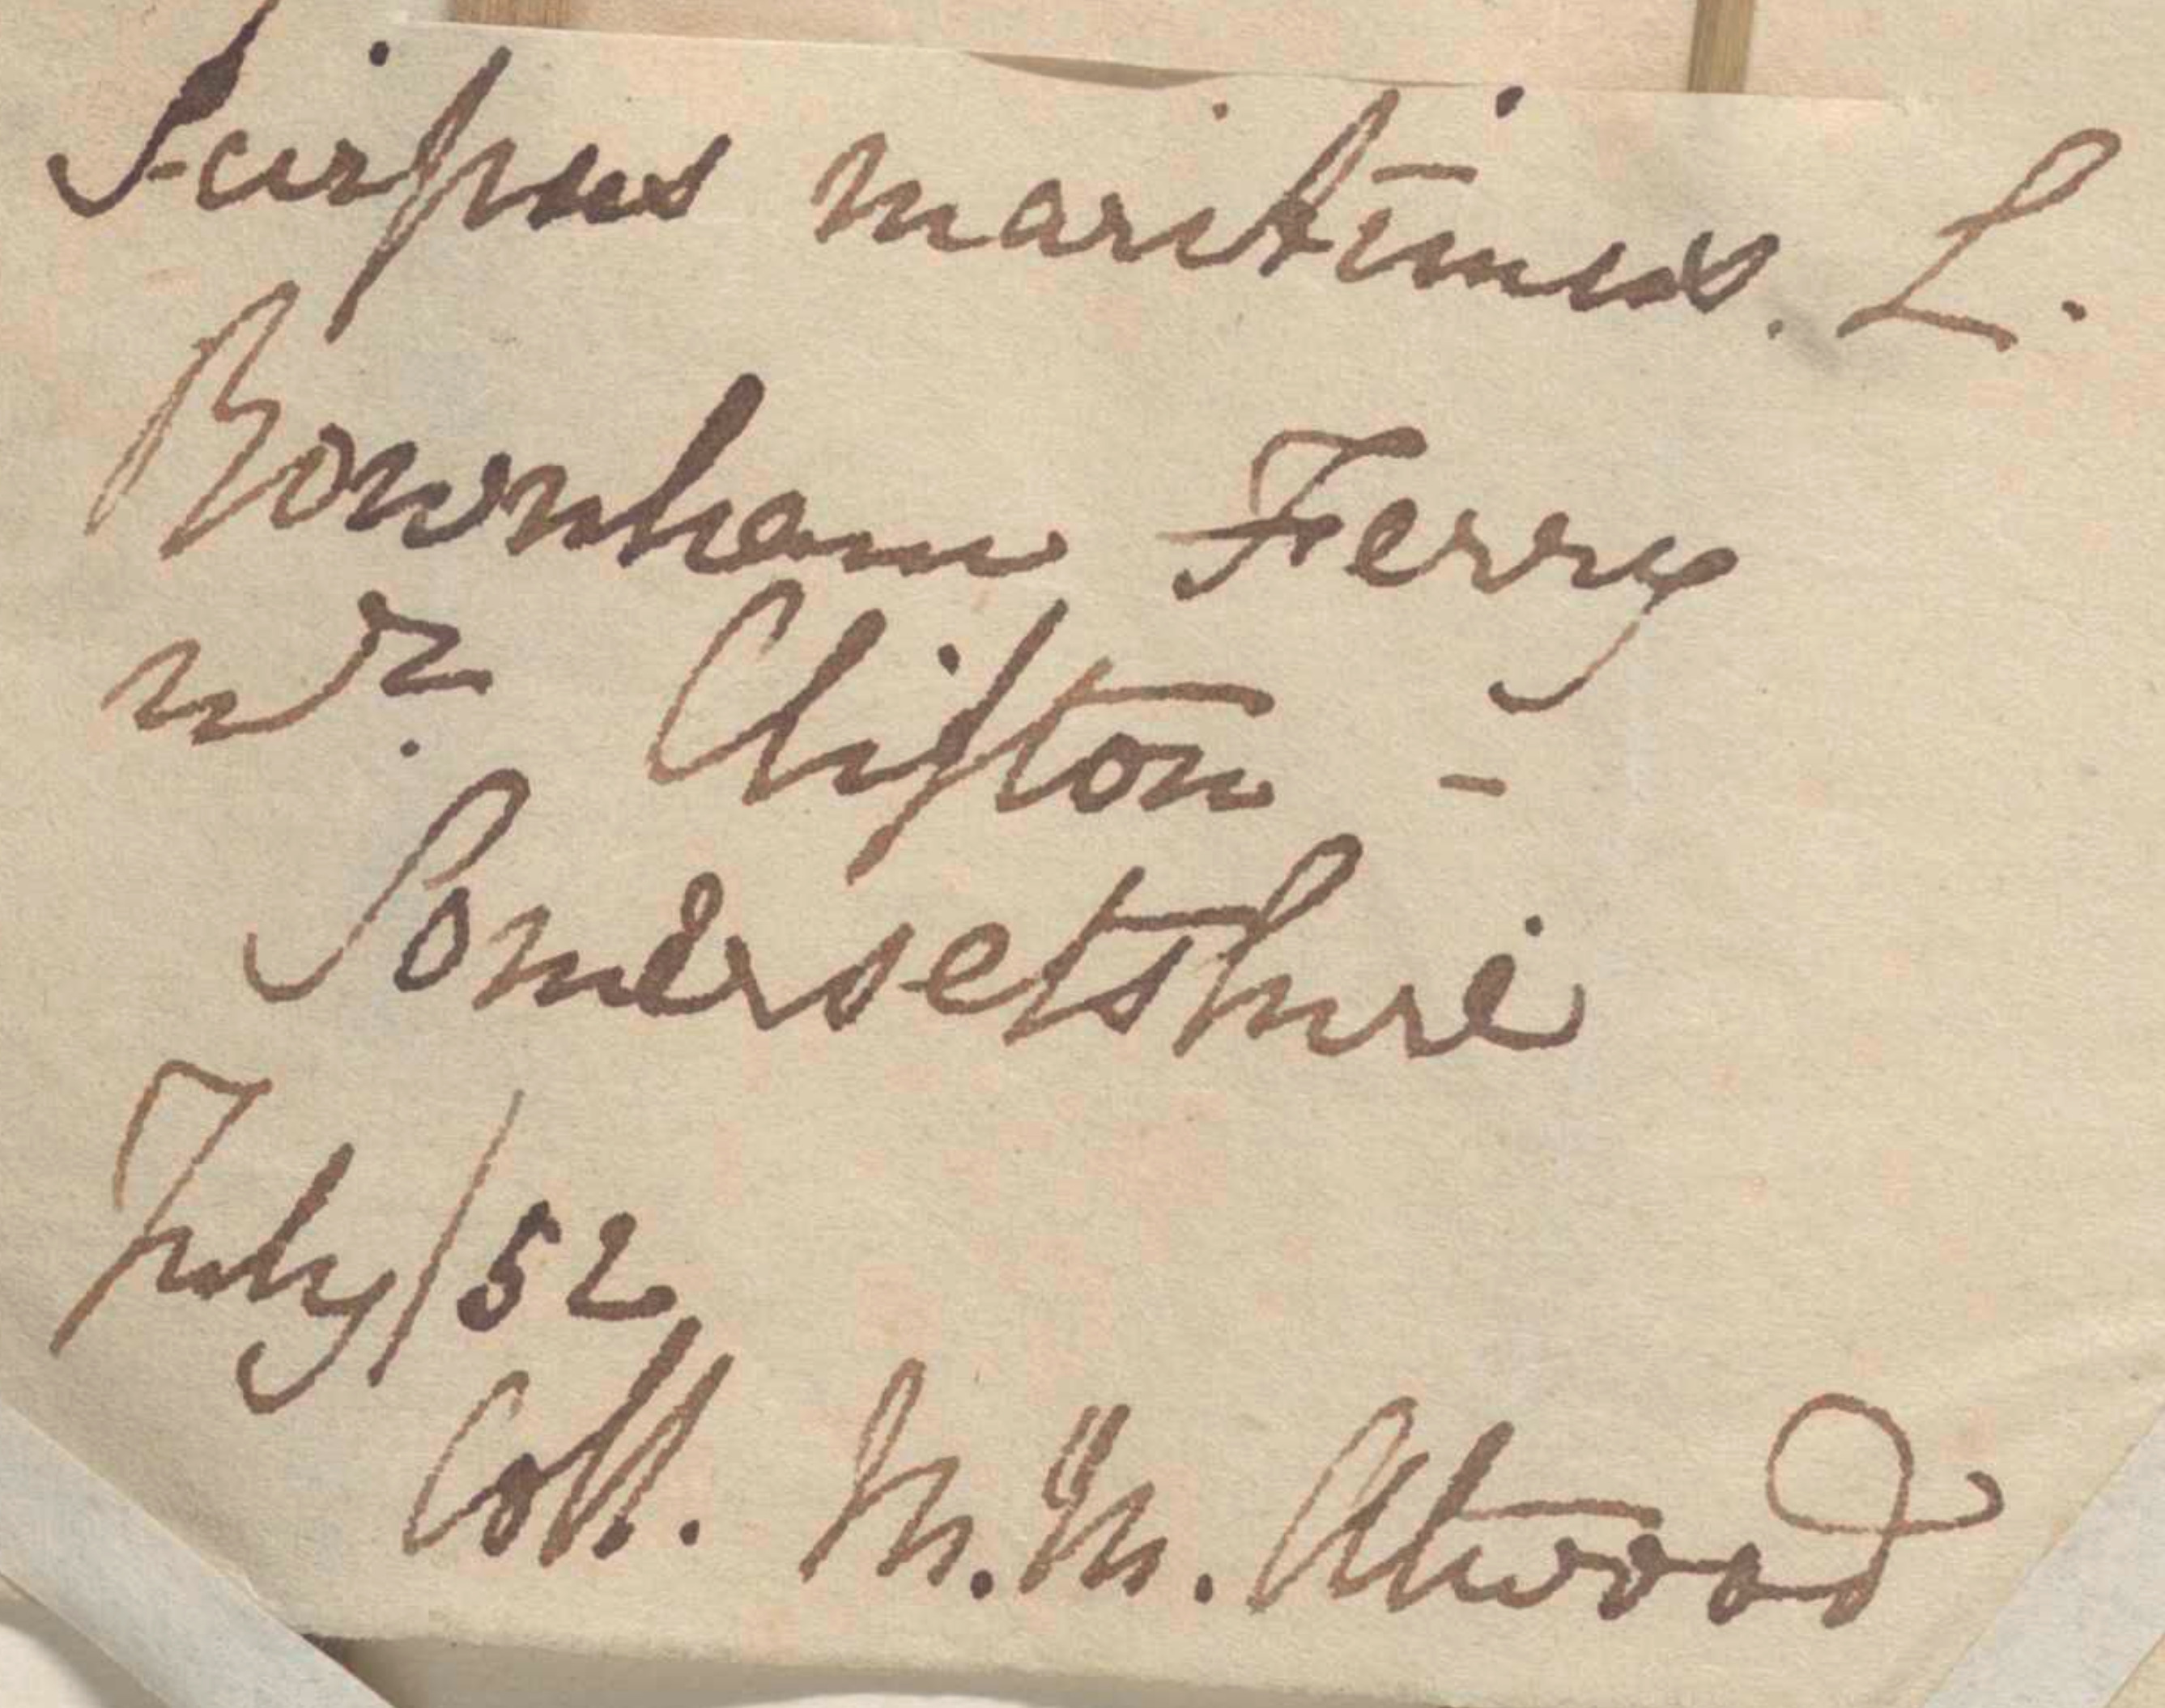
Signature of: martha maria atwood